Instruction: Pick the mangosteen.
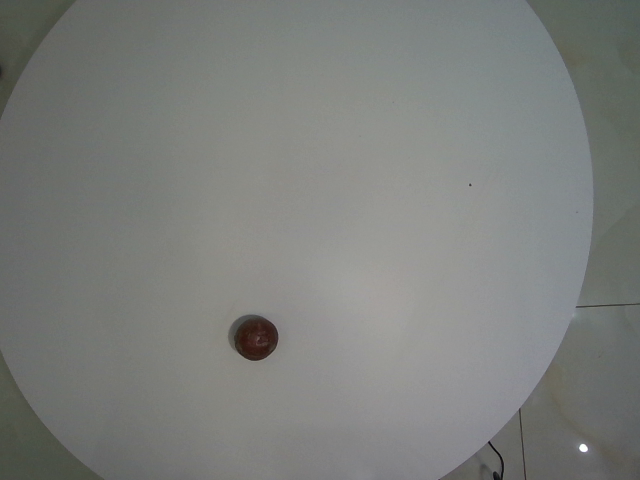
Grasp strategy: vertical